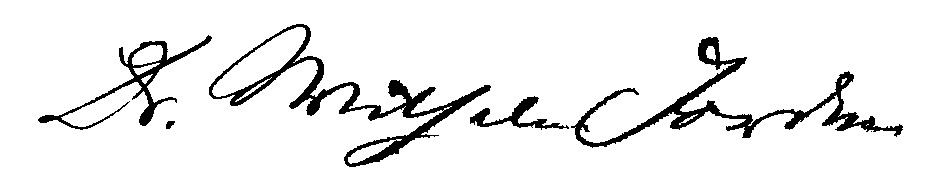
Signature of: carl friedrich wilhelm jordan